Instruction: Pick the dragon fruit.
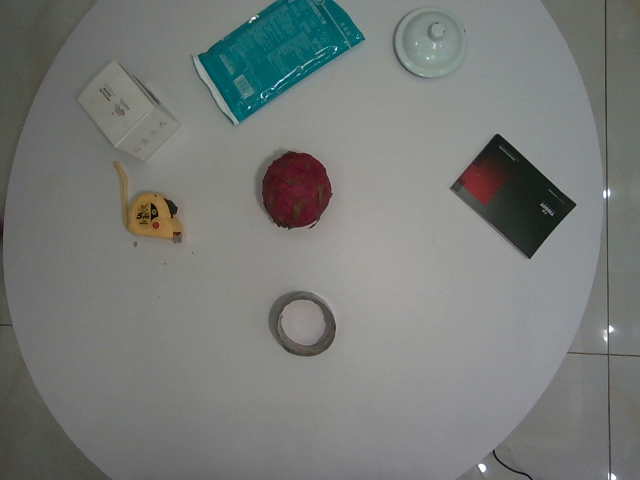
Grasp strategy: vertical